Question: What is the potential diagnosis?
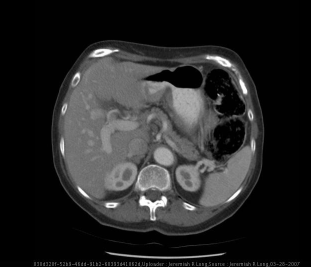
Answer: The possible diagnosis includes Based upon the radiographs:
Hiatial hernia (sliding versus paraesophageal versus mixed)
Foregut duplication cyst
Abscess
Necrotic lymph node with cavitation

Diagnosis of a sliding hiatal hernia is confirmed with CT..